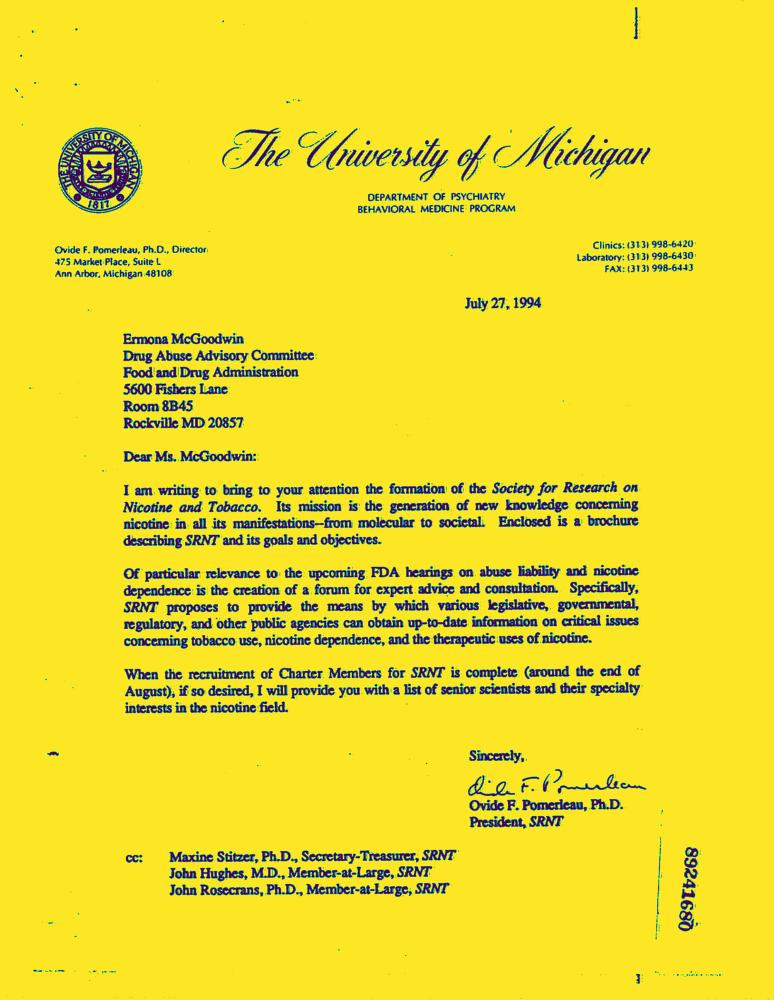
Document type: Letter-Doc